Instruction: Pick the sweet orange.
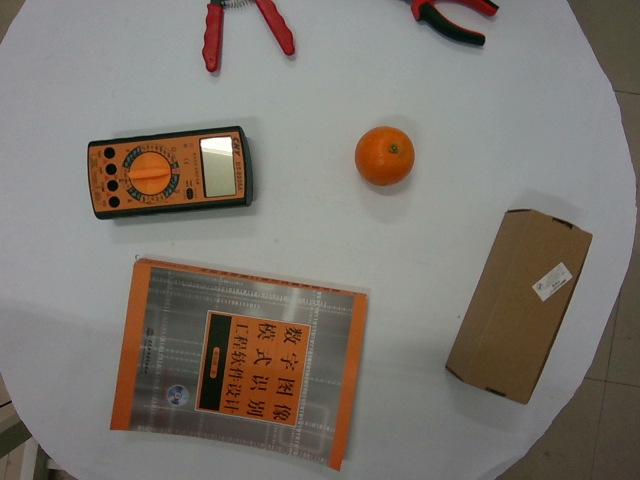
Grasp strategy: vertical